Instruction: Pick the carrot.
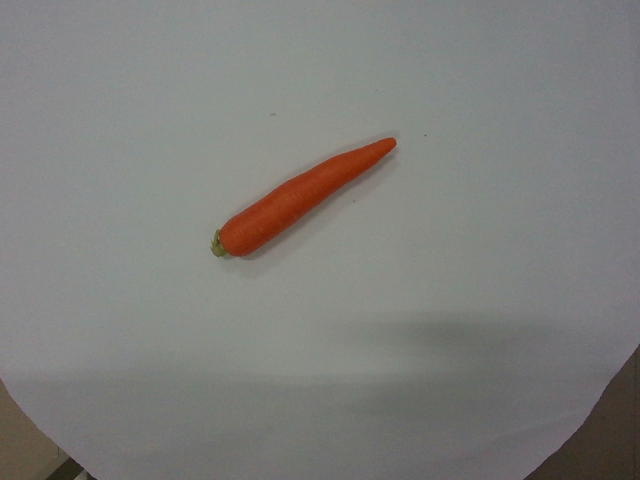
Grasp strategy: vertical